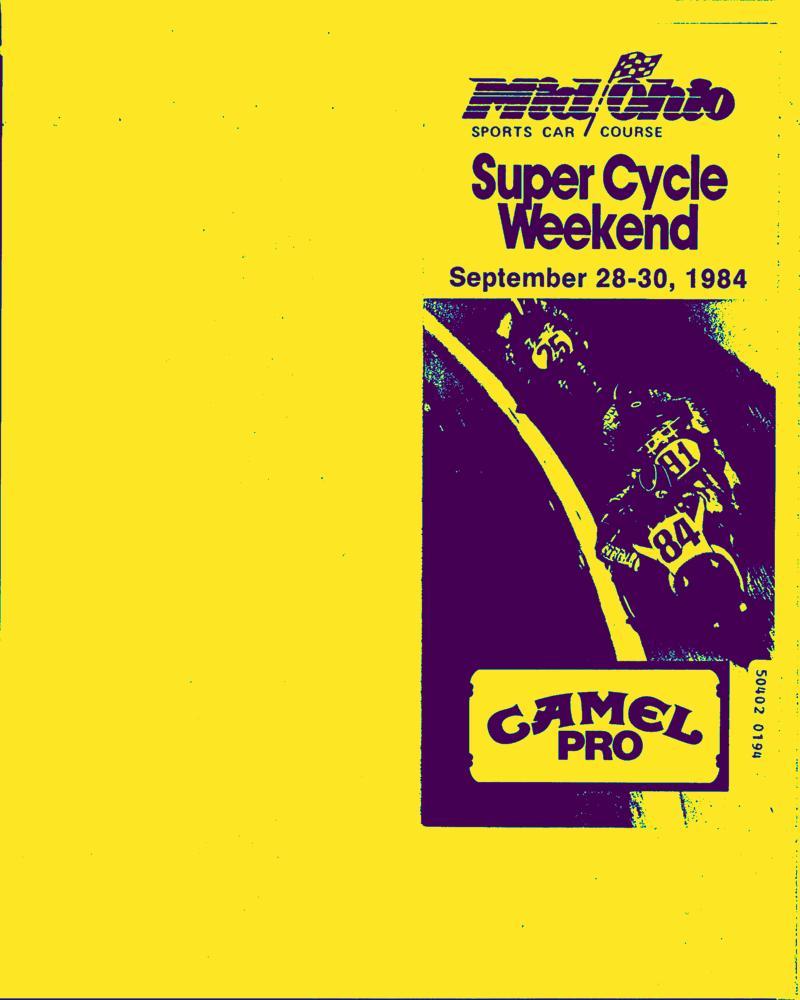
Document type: AD